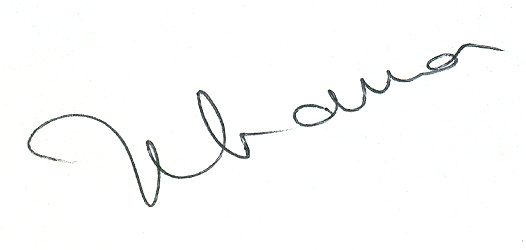
Signature of: jacques chaurand